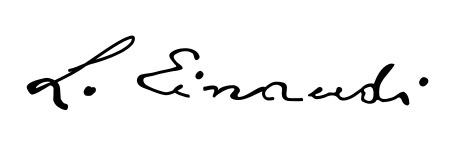
Signature of: luigi einaudi